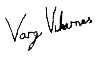
Signature of: varg vikernes